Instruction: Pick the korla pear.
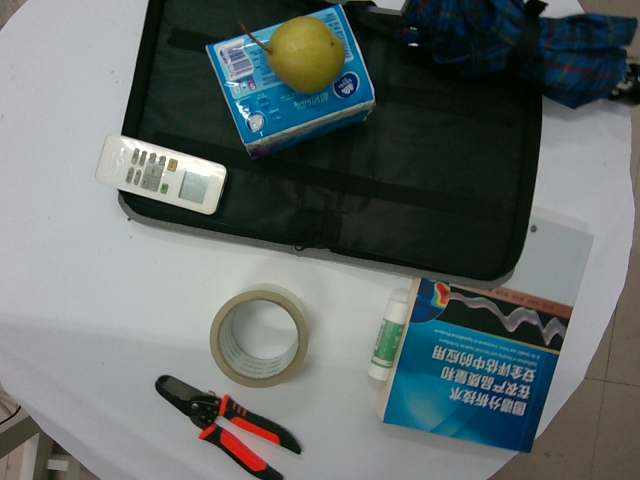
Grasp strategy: vertical